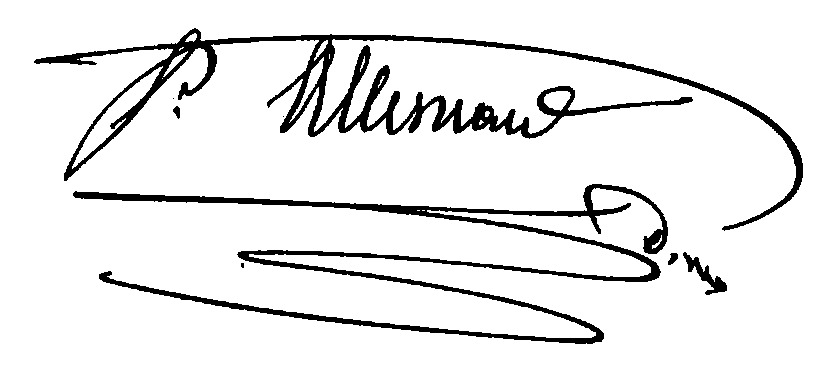
Signature of: prosper allemand